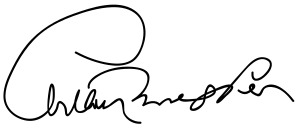
Signature of: arthur meighen